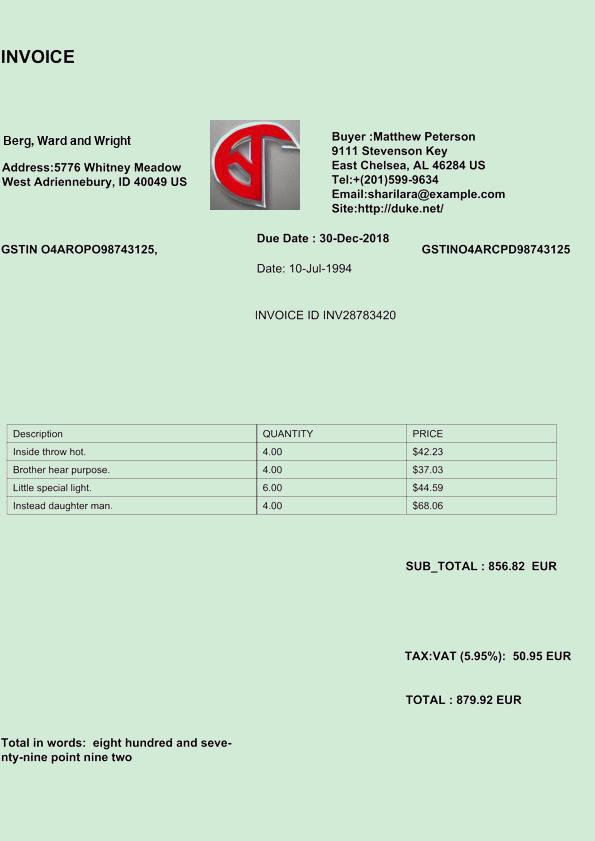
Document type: Invoice